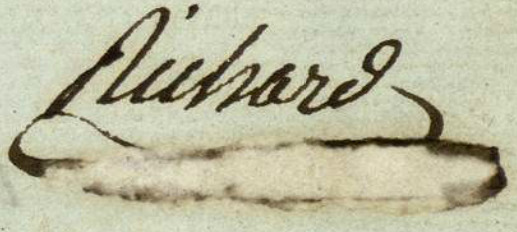
Signature of: jean louis richard